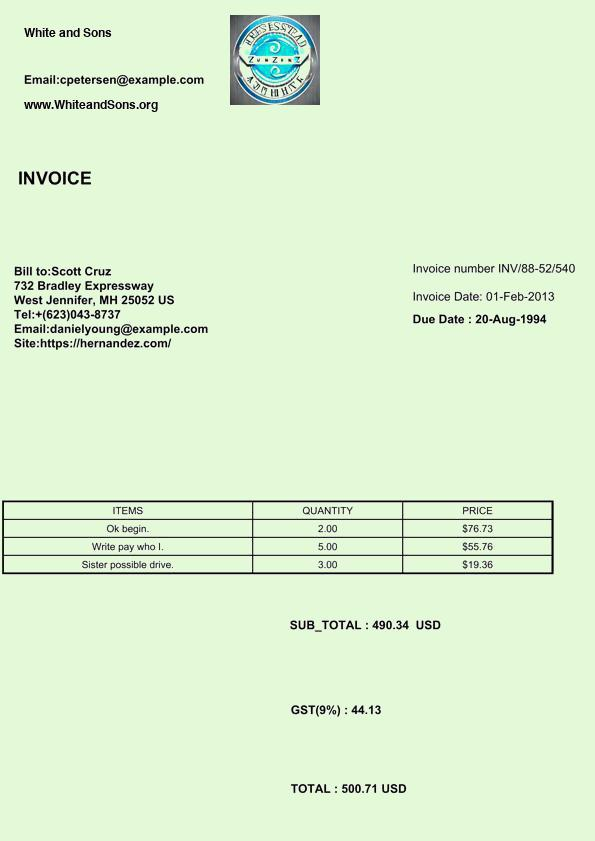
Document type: Invoice